Question: What are the imaging findings?
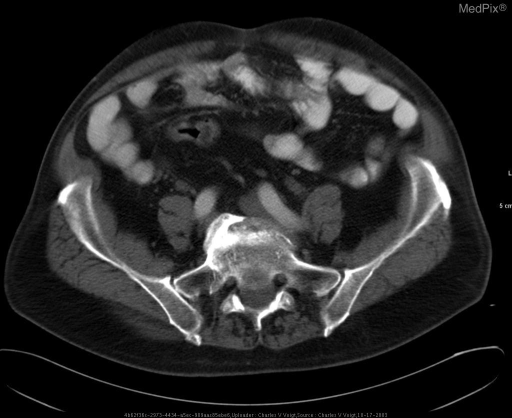
Answer: The imaging shows Dimunuitive right common iliac vein with large collateral vessles. No evidence for cirrhosis. Diminutive right common iliac vein between artery and osteophye.